Question: What is the property identification or parcel number listed?
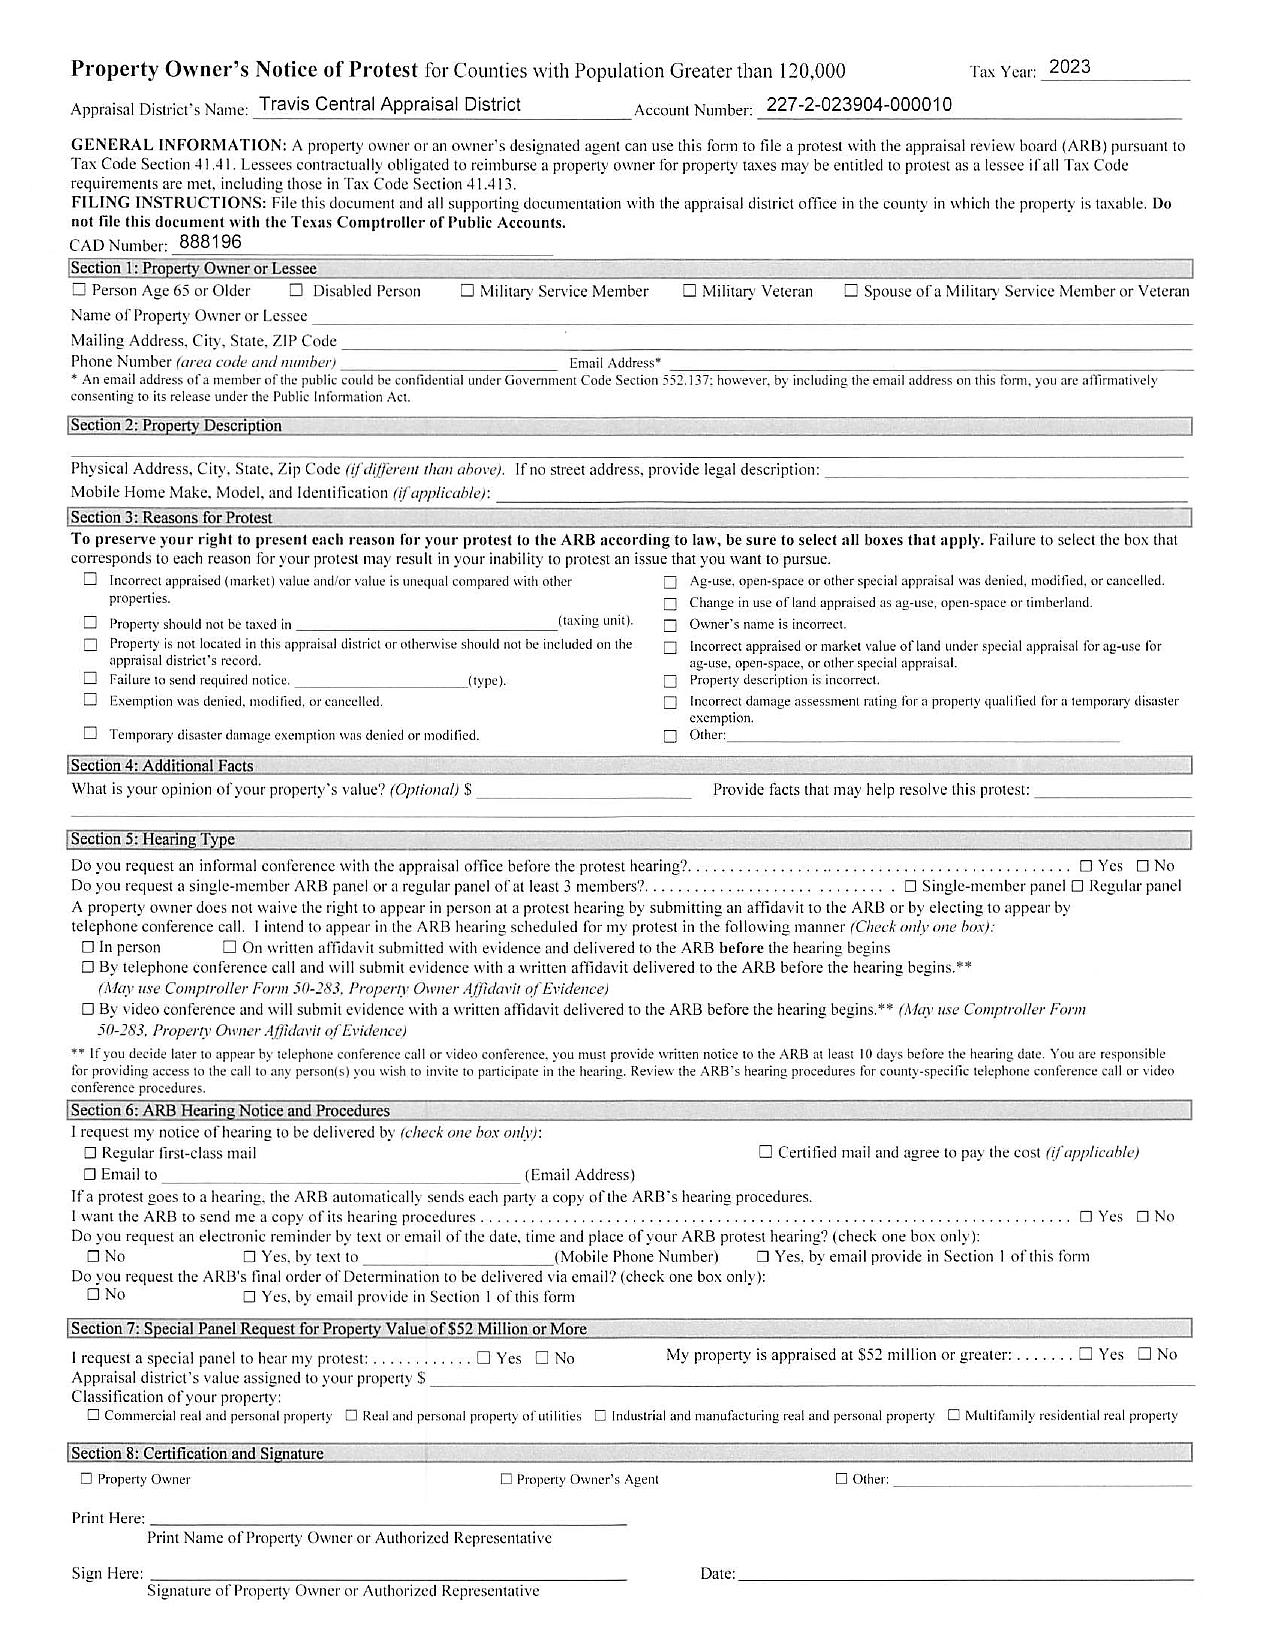
Answer: "888198"